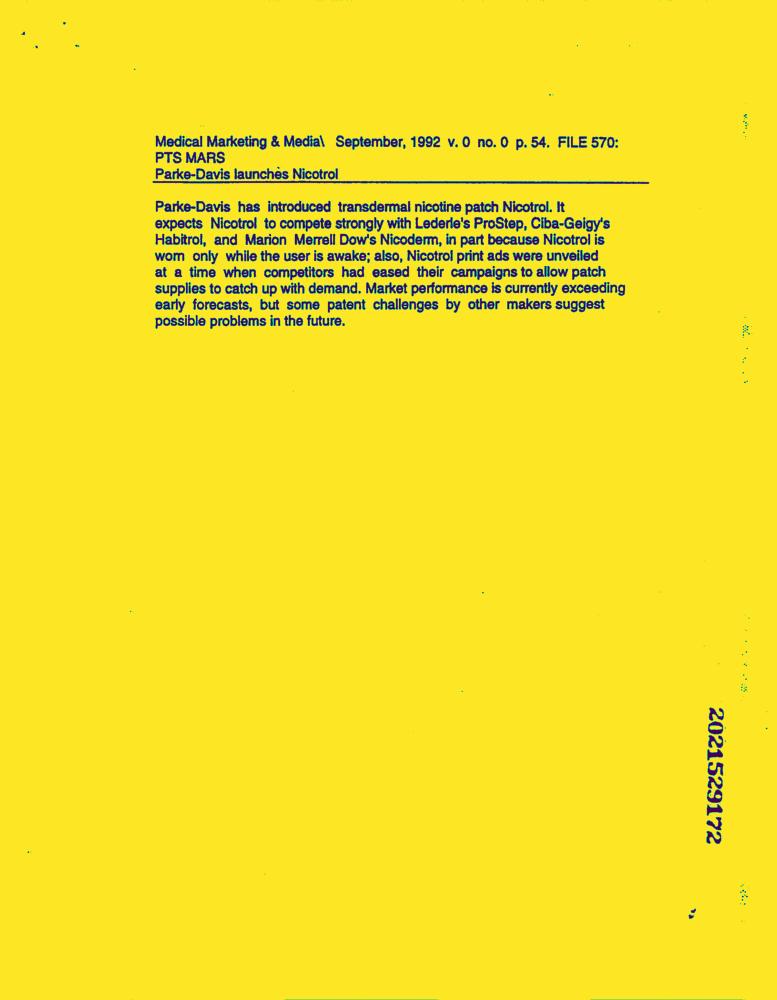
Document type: News-Article